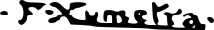
Signature of: fernando xumetra